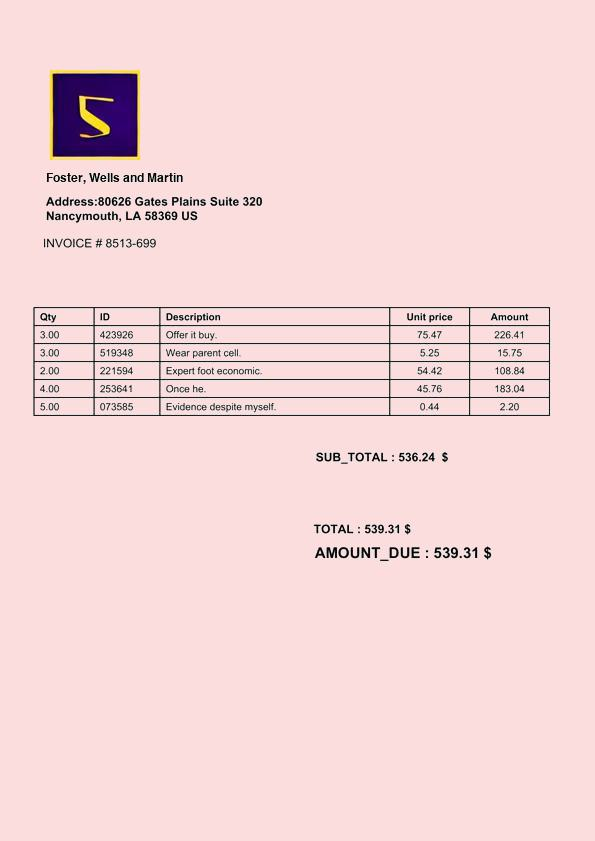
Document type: Invoice